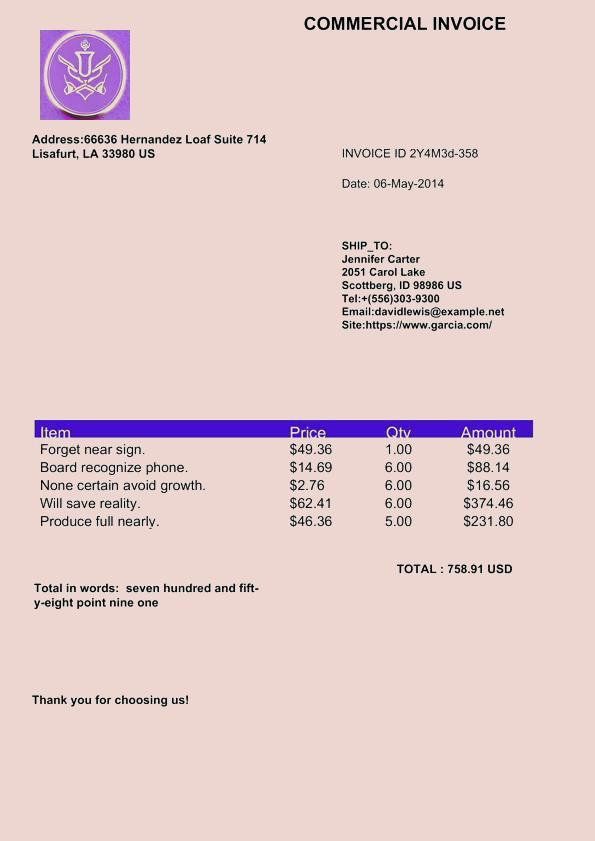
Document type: Invoice